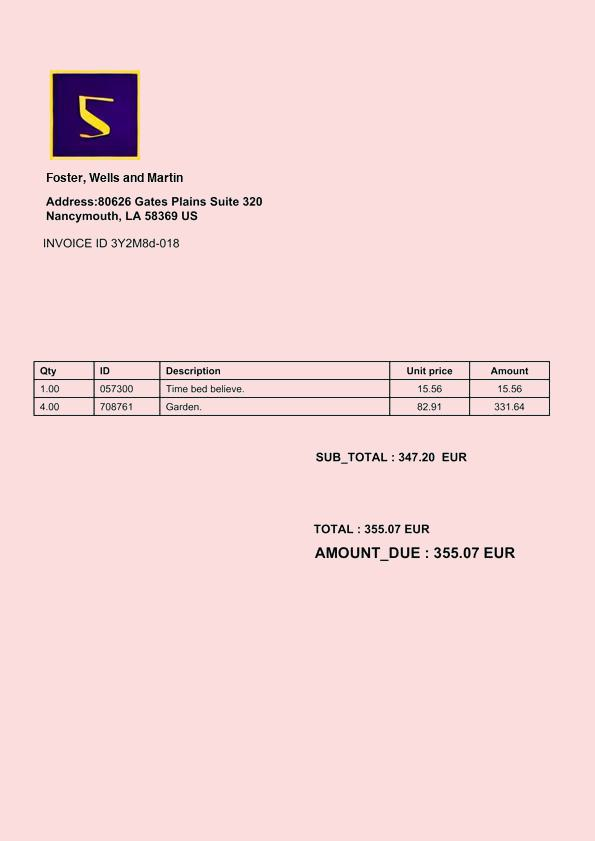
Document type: Invoice